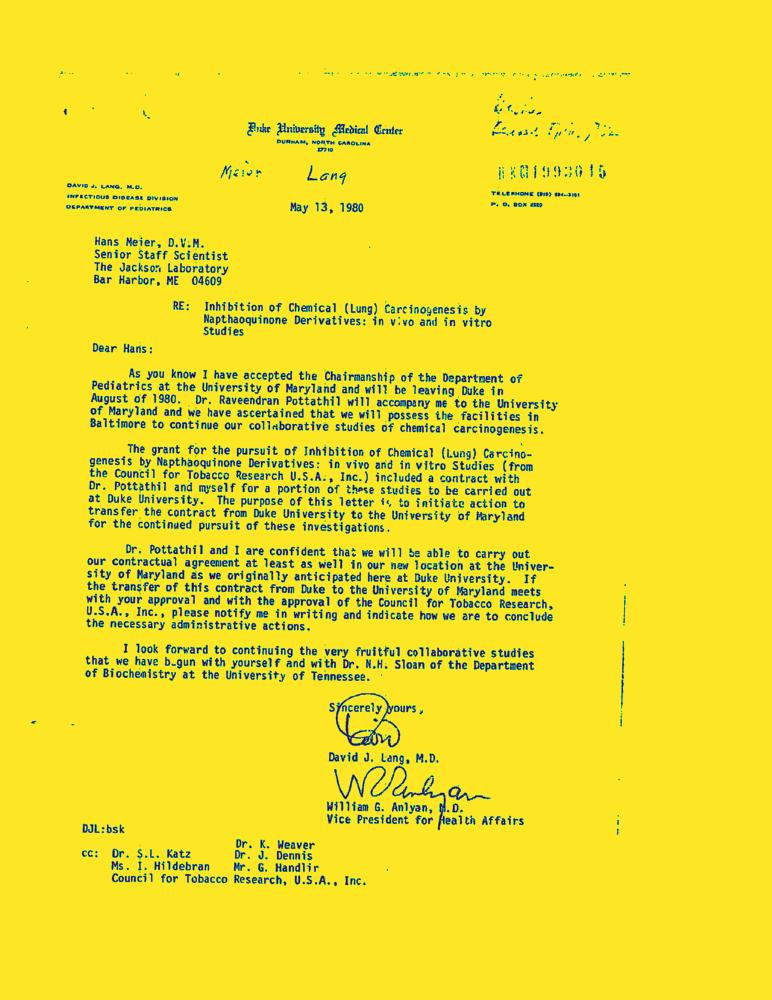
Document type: Letter-Doc